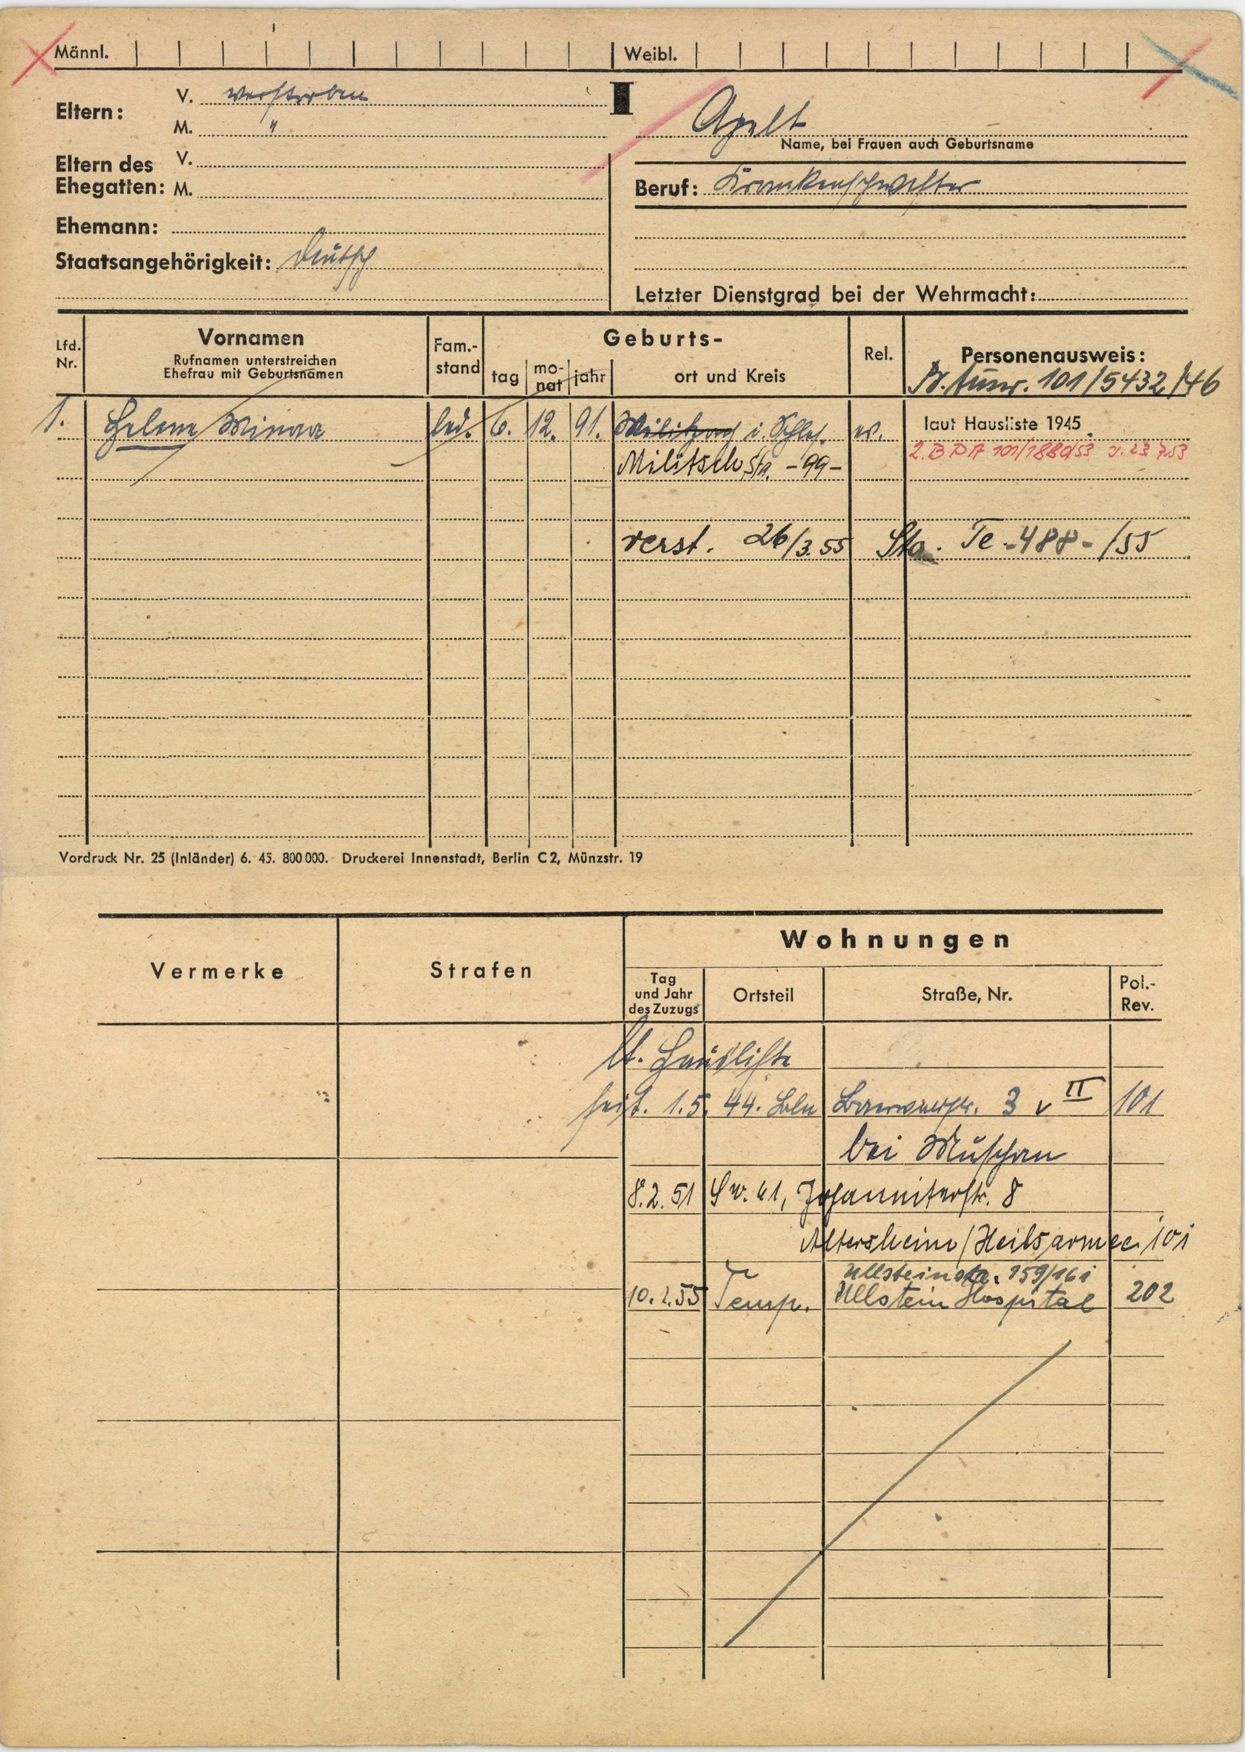
Apelt